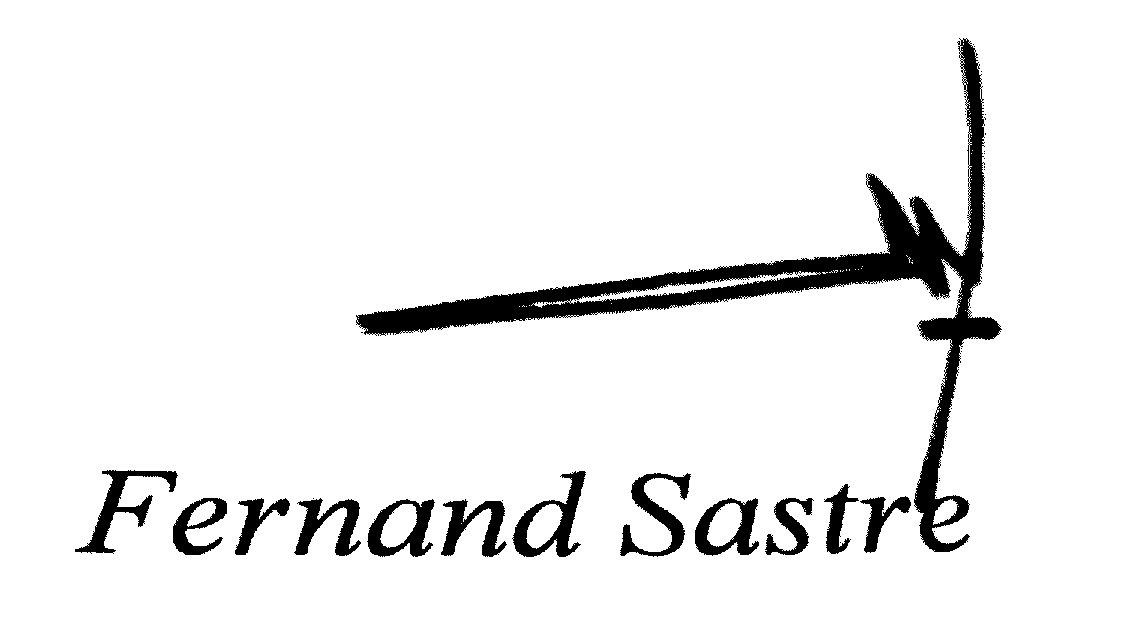
Signature of: fernand sastre